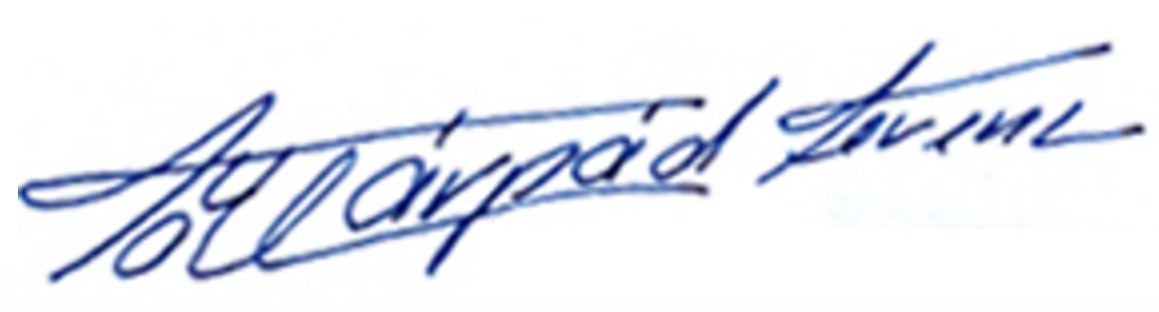
Signature of: ferenc tóthárpád